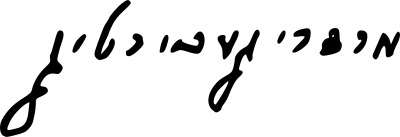
Signature of: mordechai gebirtig